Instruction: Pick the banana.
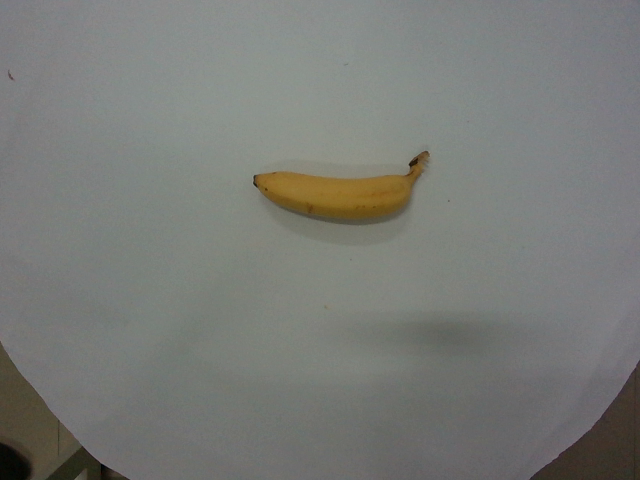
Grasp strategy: vertical